Question: What was observed in the imaging?
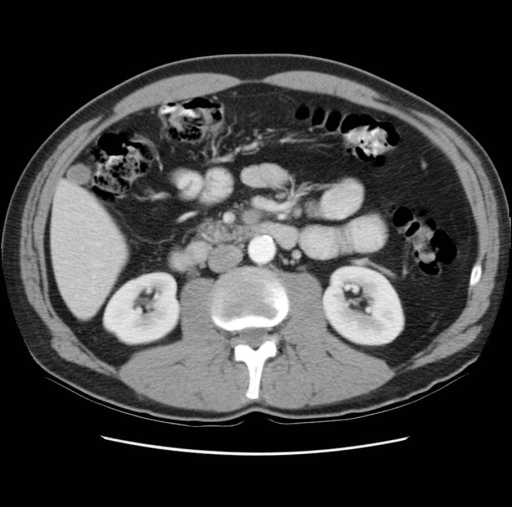
Answer: The imaging shows Abdominal CT (with contrast):1.  Mild stranding focally in the lesser sac, medial to the second portion of the duodenum, anterior to the third portion of the duodenum, posterior to the pancreas and just inferior to the pancreatic head, with mild stranding adjacent to the SMA.2.  Possible mild narrowing of the third portion of the duodenum between the SMA and aorta.Addendum: Small thrombus within the proximal portion of the SMA.  Distal to this region the contrast is not as bright as the proximal SMA, with mild adjacent inflammatory changes adjacent to the SMA consistent with SMA Syndrome. 1.  Mild stranding focally in the lesser sac, medial to the second portion of the duodenum, anterior to the third portion of the duodenum, posterior to the pancreas and just inferior to the pancreatic head, with mild stranding adjacent to the SMA.

2.  Possible mild narrowing of the third portion of the duodenum between the SMA and aorta.

Addendum: Small thrombus within the proximal portion of the SMA.  Distal to this region the contrast is not as bright as the proximal SMA, with mild adjacent inflammatory changes adjacent to the SMA consistent with SMA Syndrome..